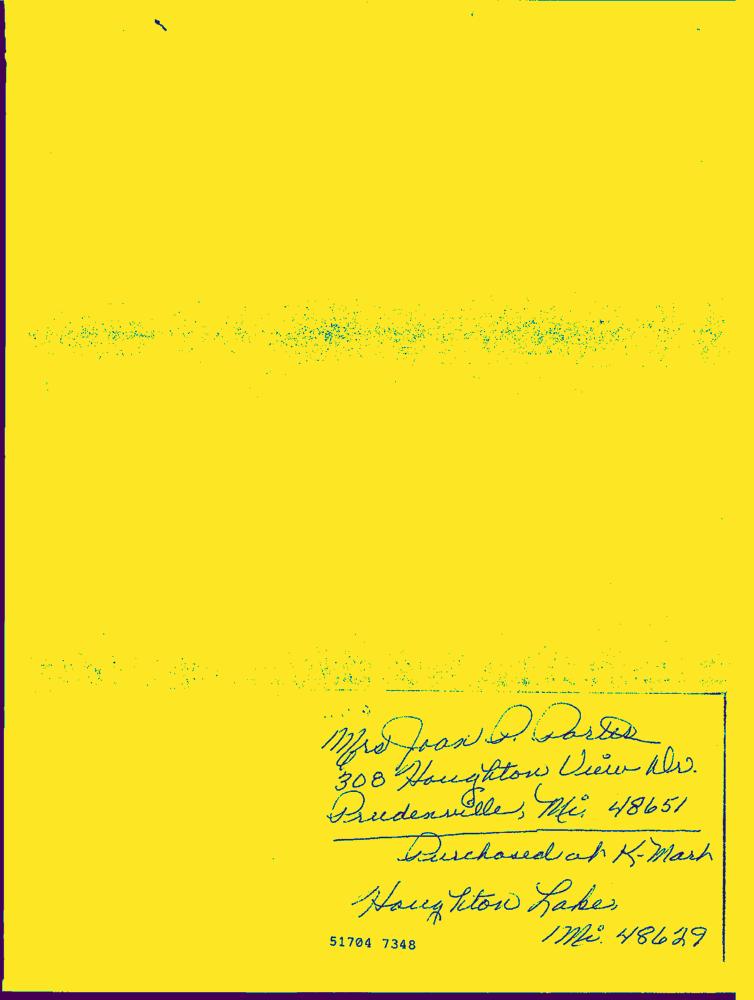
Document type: Hand-Written